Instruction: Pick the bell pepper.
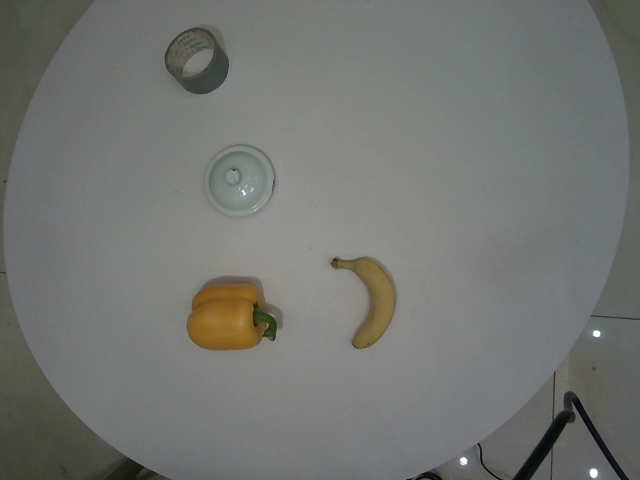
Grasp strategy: vertical